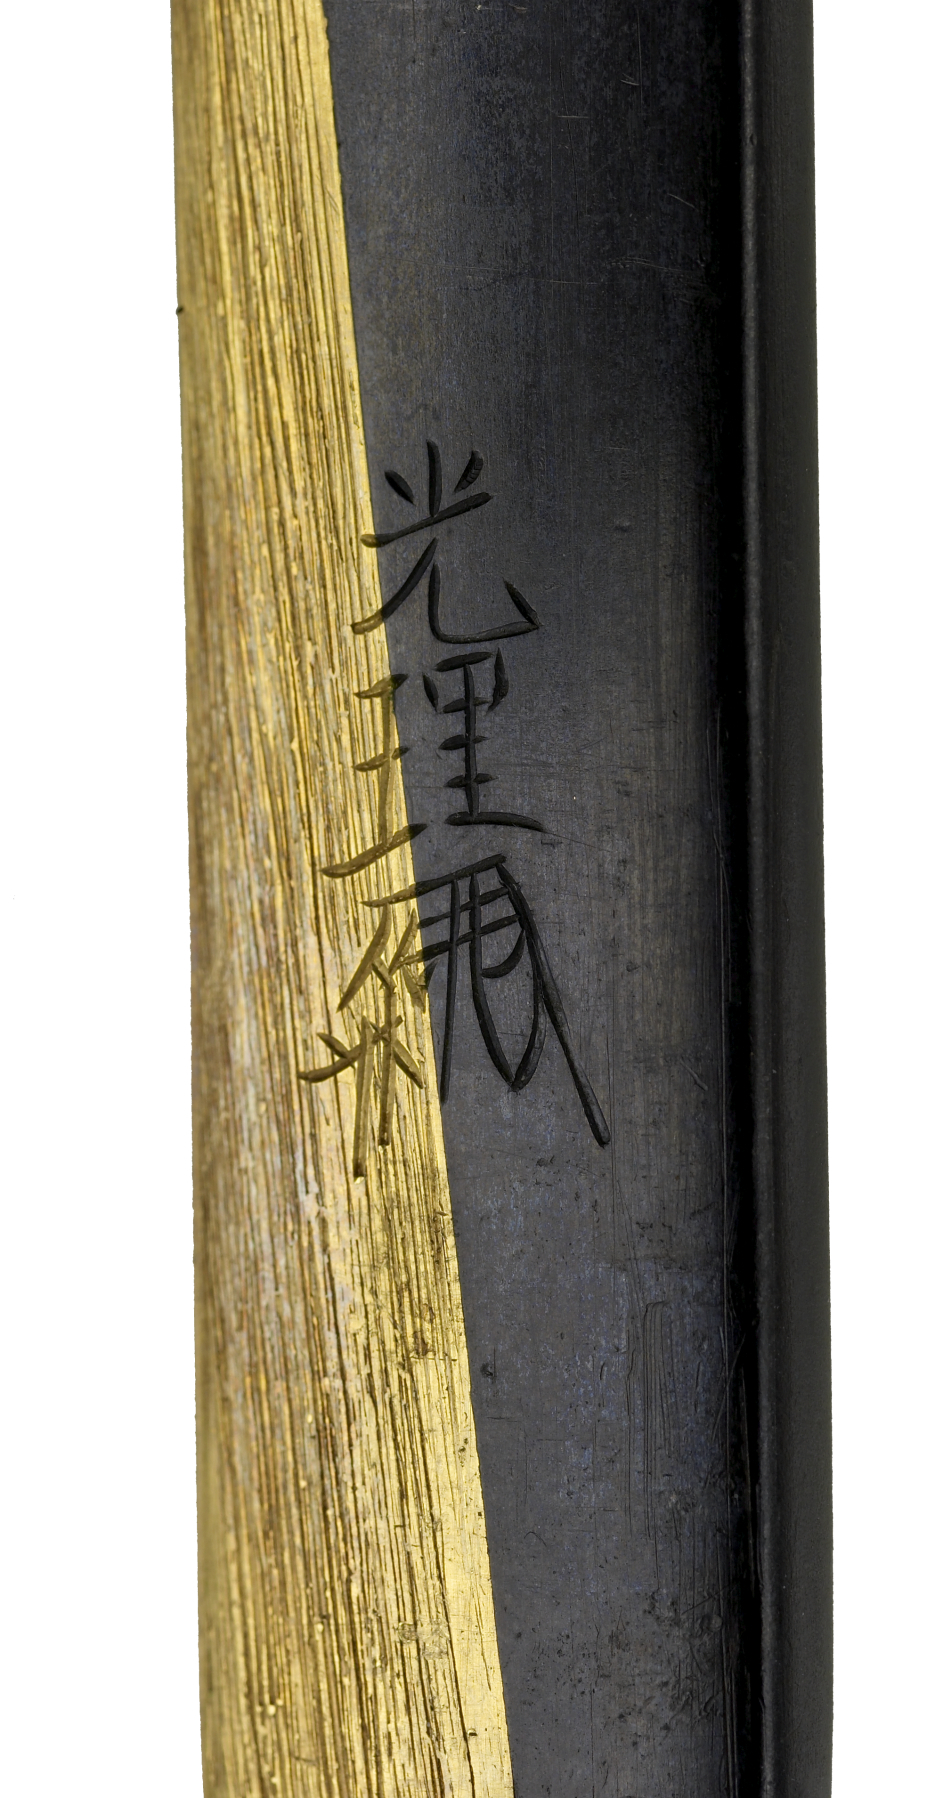
Signature of: gotō jujō